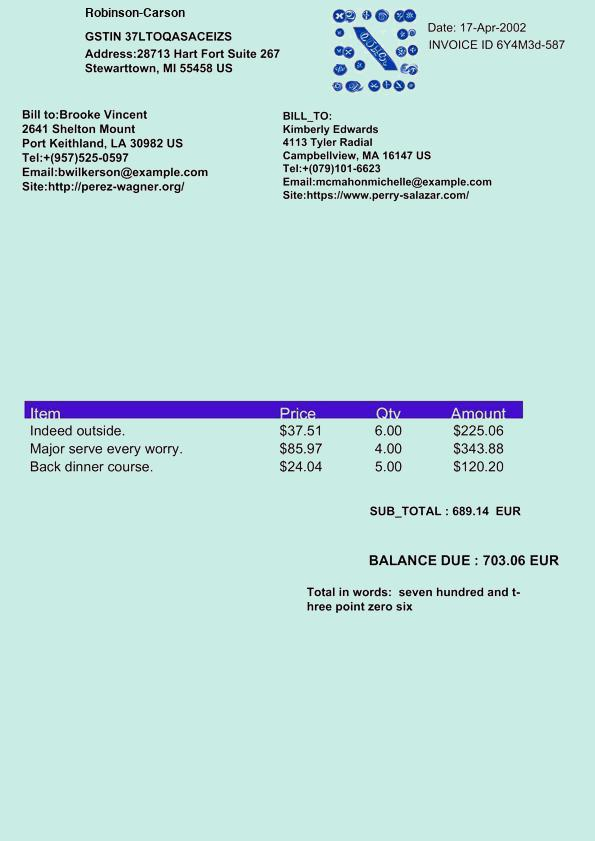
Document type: Invoice